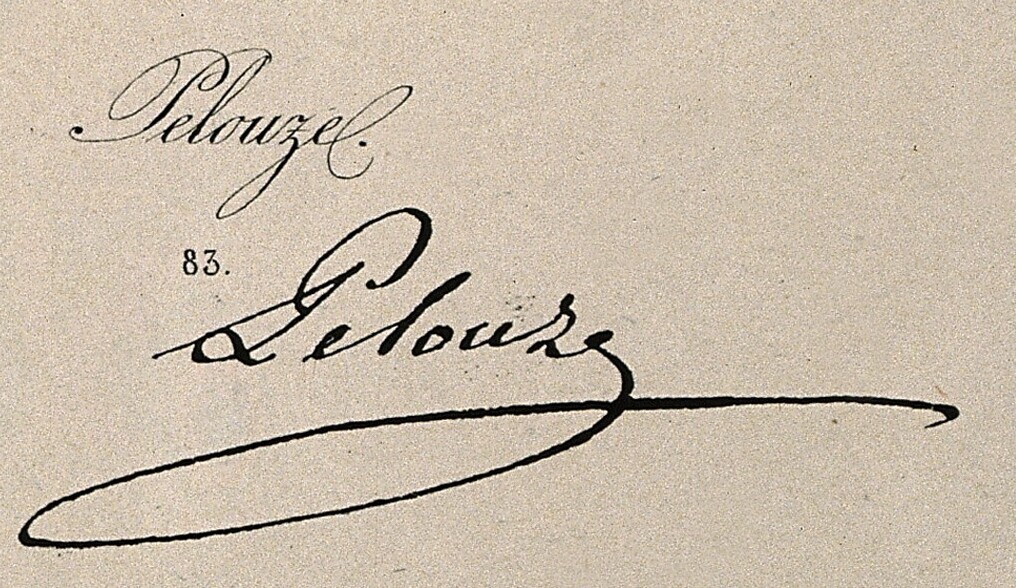
Signature of: jules pelouze